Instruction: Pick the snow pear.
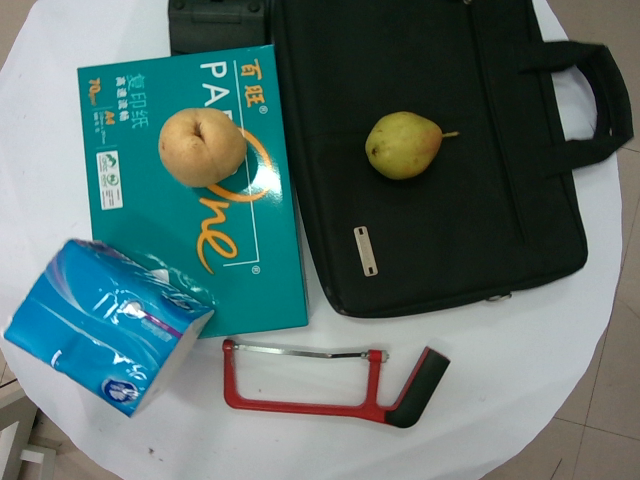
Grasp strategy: vertical